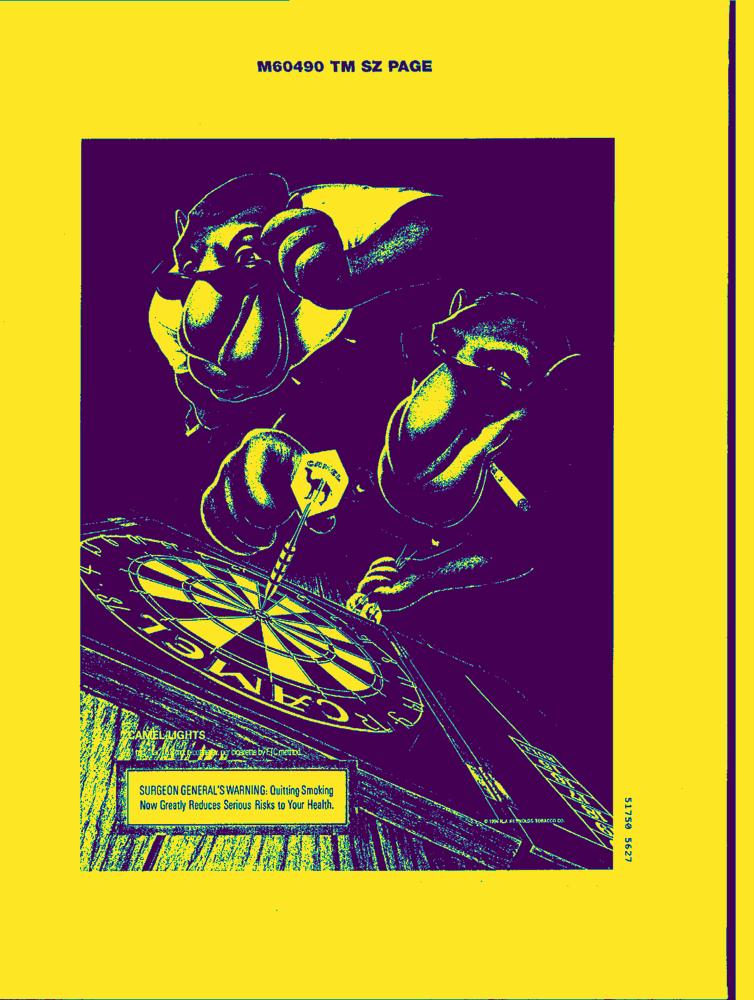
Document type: AD